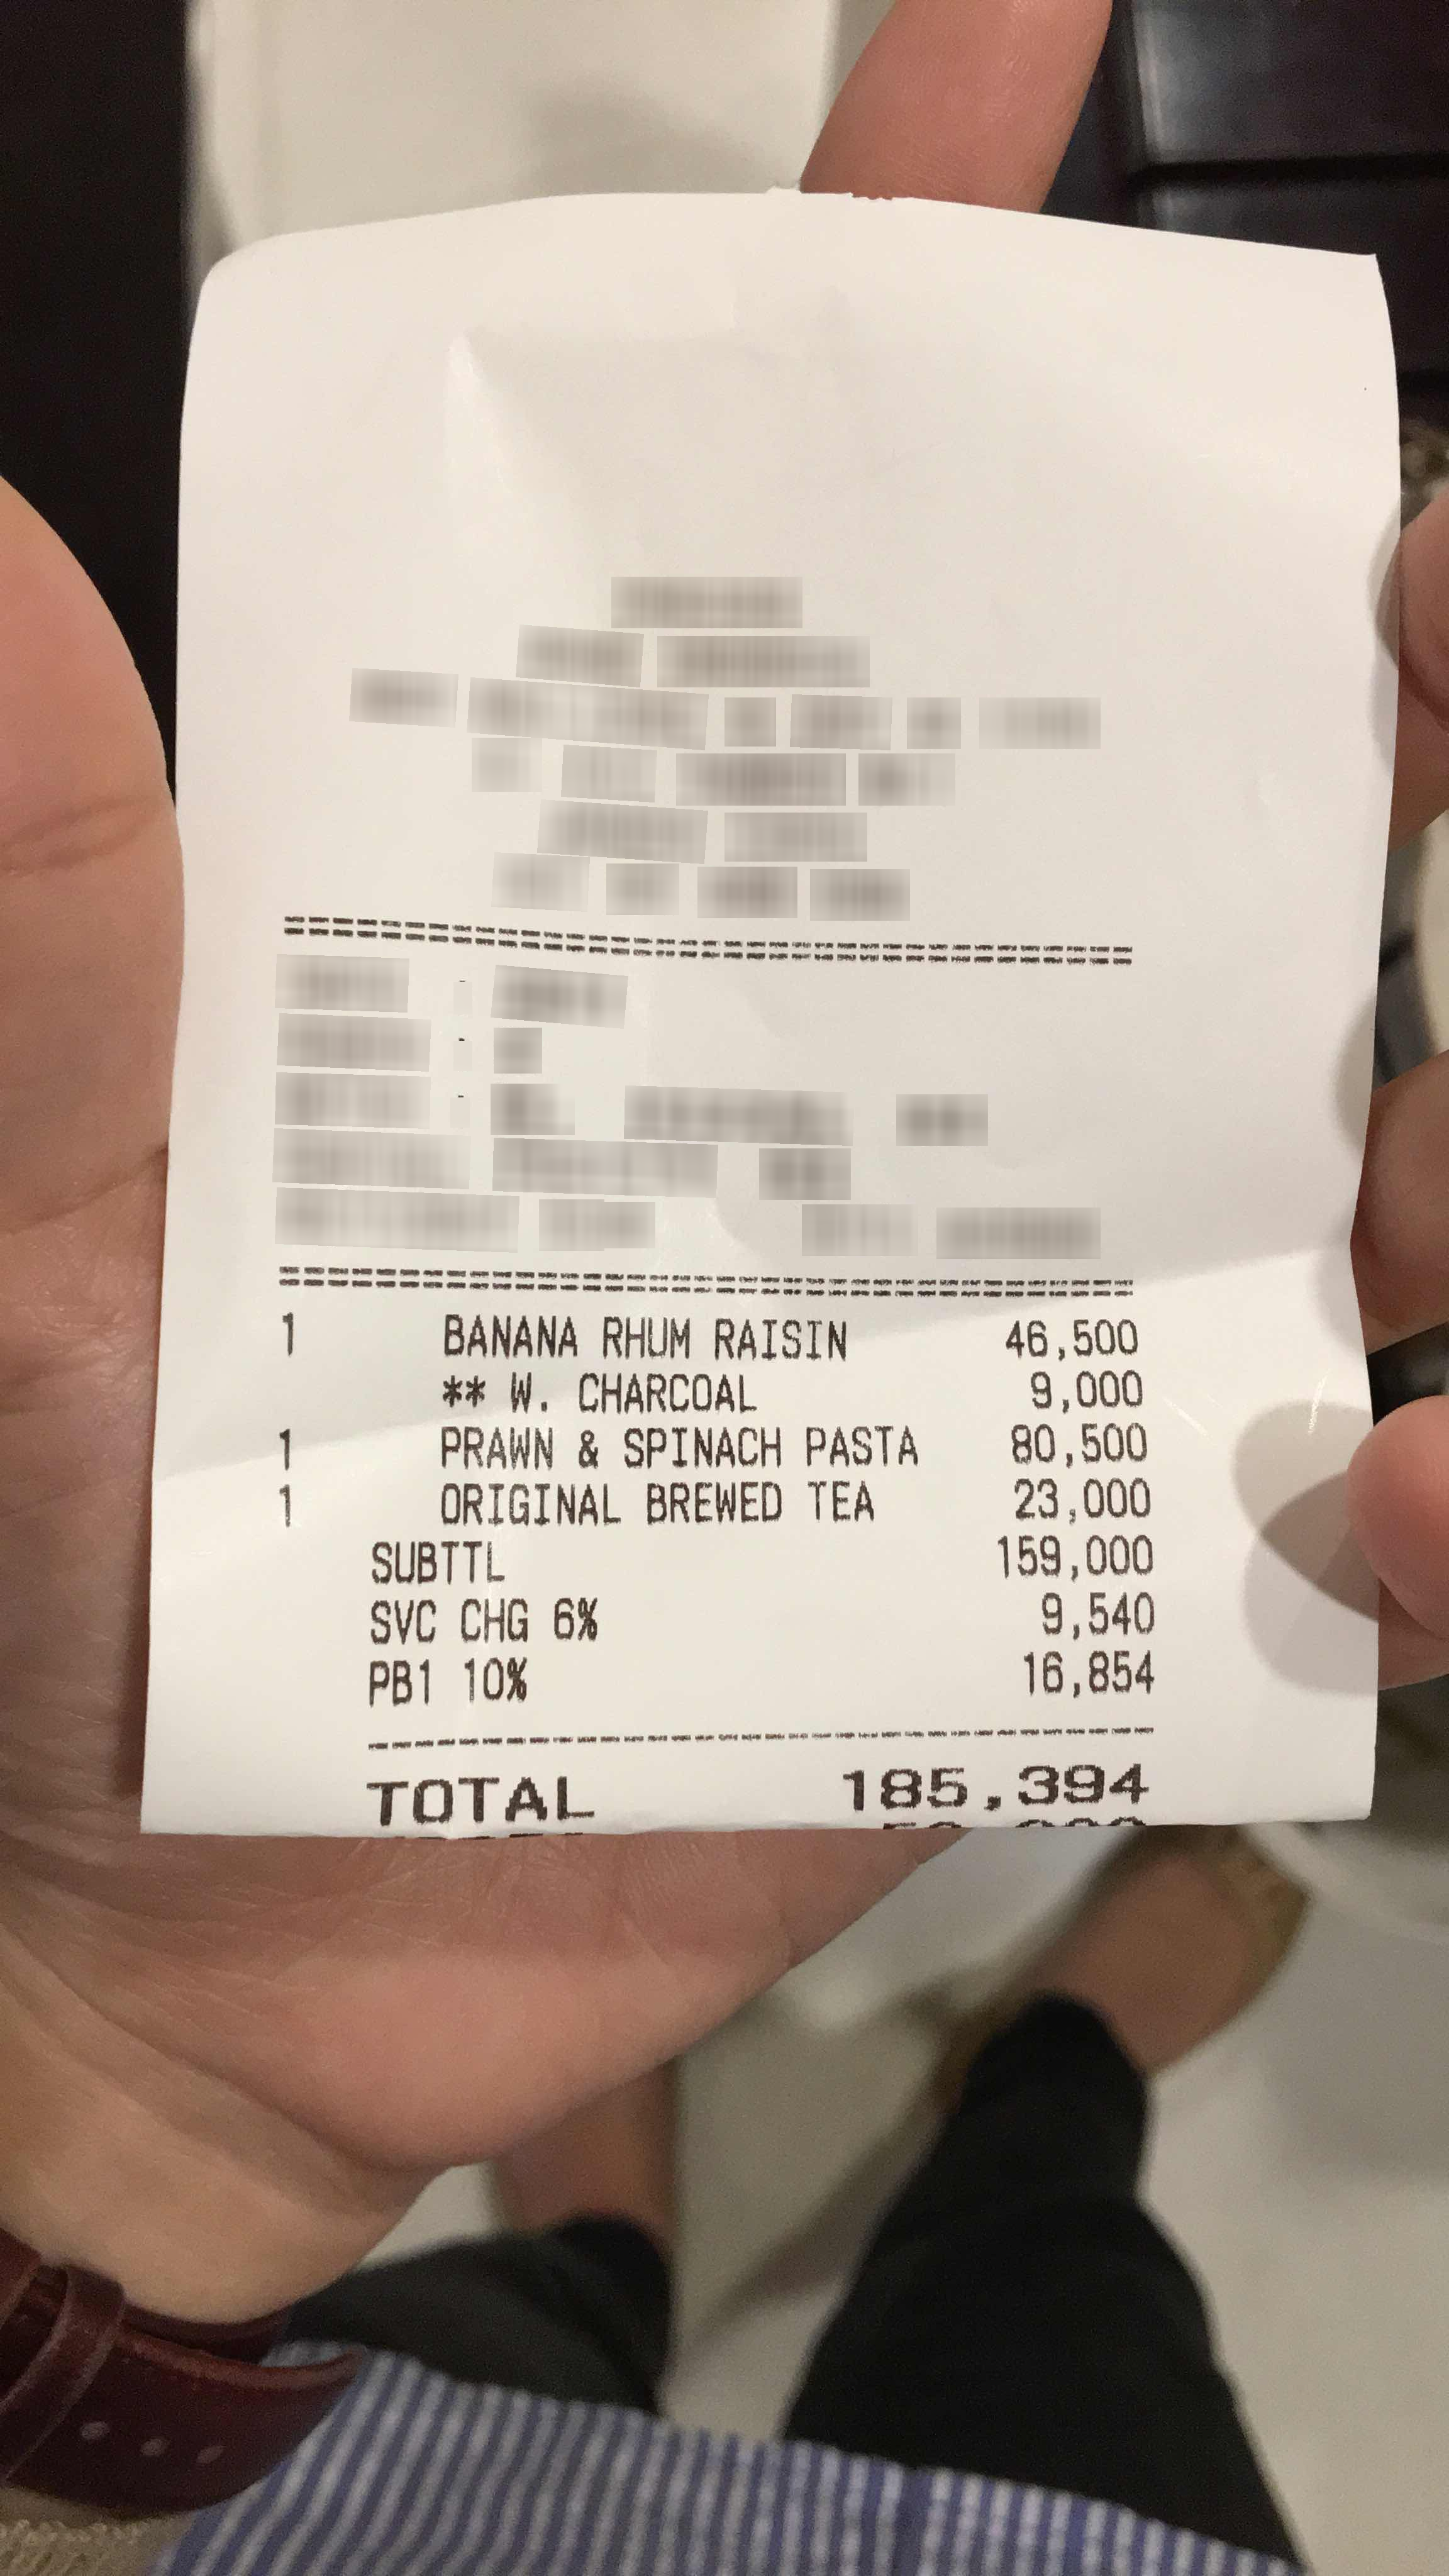
Number of items: 3
Subtotal: 159,000
Service charge: 9,540
Tax: 16,854
Total: 185,394
OCR text regions:
text: 1
text: BANANA
text: RHUM
text: RAISIN
text: 46,500
text: W.
text: CHARCOAL
text: 9,000
text: 1
text: PRAWN
text: &
text: SPINACH
text: PASTA
text: 80,500
text: 1
text: ORIGINAL
text: BREWED
text: TEA
text: 23,000
text: TOTAL
text: 185,394
text: SUBTTL
text: 159,000
text: SVC
text: CHG
text: 6%
text: 9,540
text: PB1
text: 10%
text: 16,854